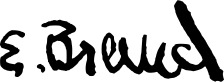
Signature of: erland brand